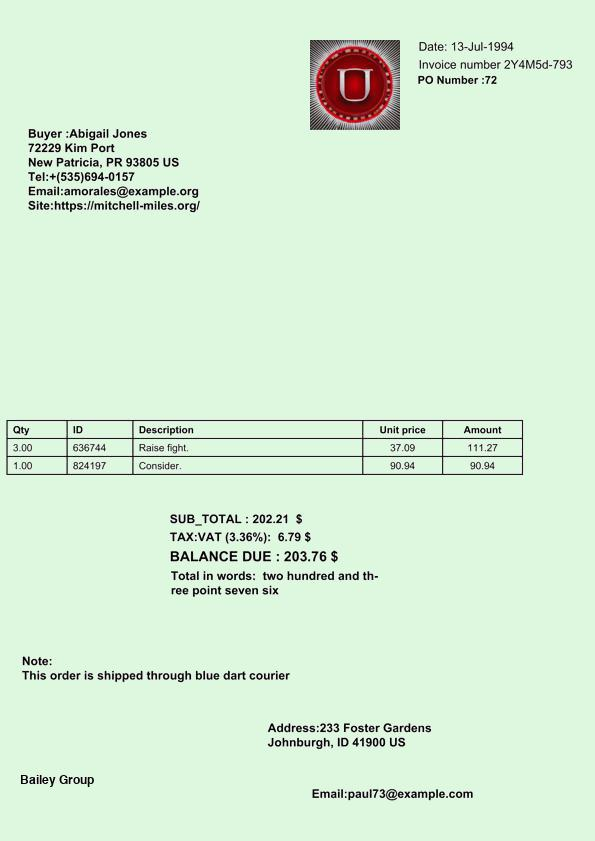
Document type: Invoice